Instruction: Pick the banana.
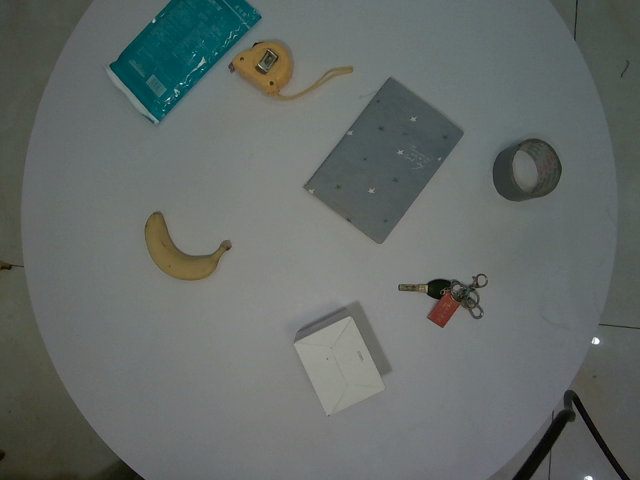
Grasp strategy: vertical